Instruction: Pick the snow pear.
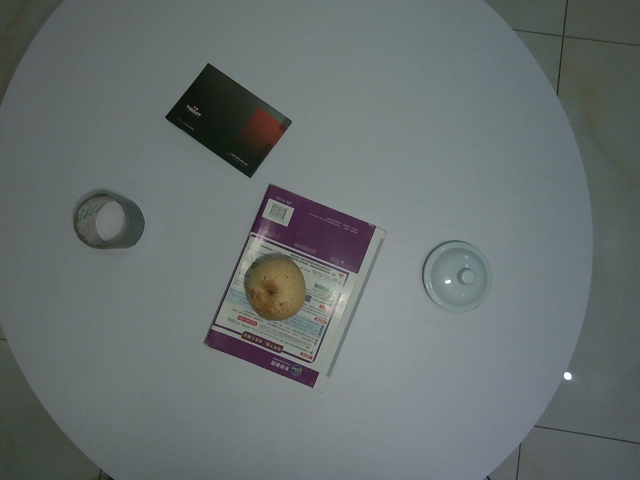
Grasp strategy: vertical